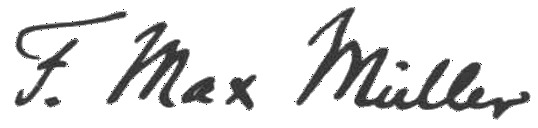
Signature of: friedrich max müller